Question: What are the imaging findings?
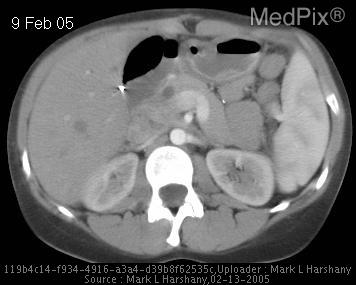
Answer: The imaging shows Early studies demonstrate an internal transmesenteric small bowel hernia without volvulus or ischemia.

Recent study demonstrate the "whirl" sign - indicating twisting of the bowel and, hence, volvulus.  No evidence of intestinal ischemia or necrosis on CT (no submucosal enhancement, bowel wall thickening, free fluid or pneumatosis intestinalis). Normal SMV/SMA anatomical relationship (SMV to the right of SMA) excluding midgut congenital malrotation as etiology for SB volvulus..